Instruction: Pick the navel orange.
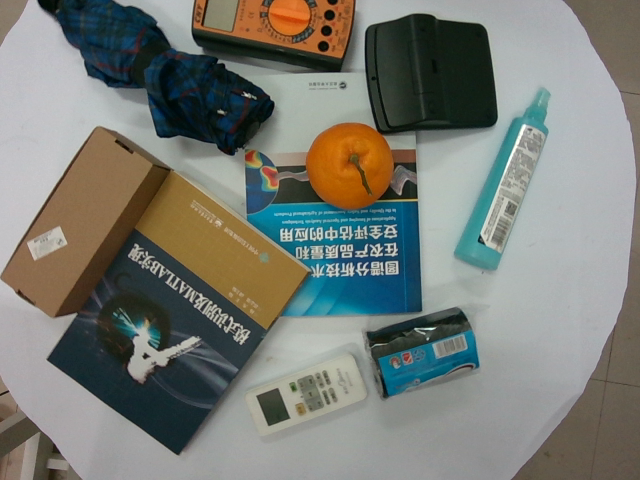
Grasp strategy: vertical